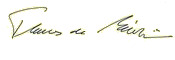
Signature of: thomas de maizière